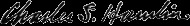
Signature of: charles sumner hamlin